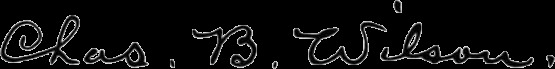
Signature of: charles branch wilson